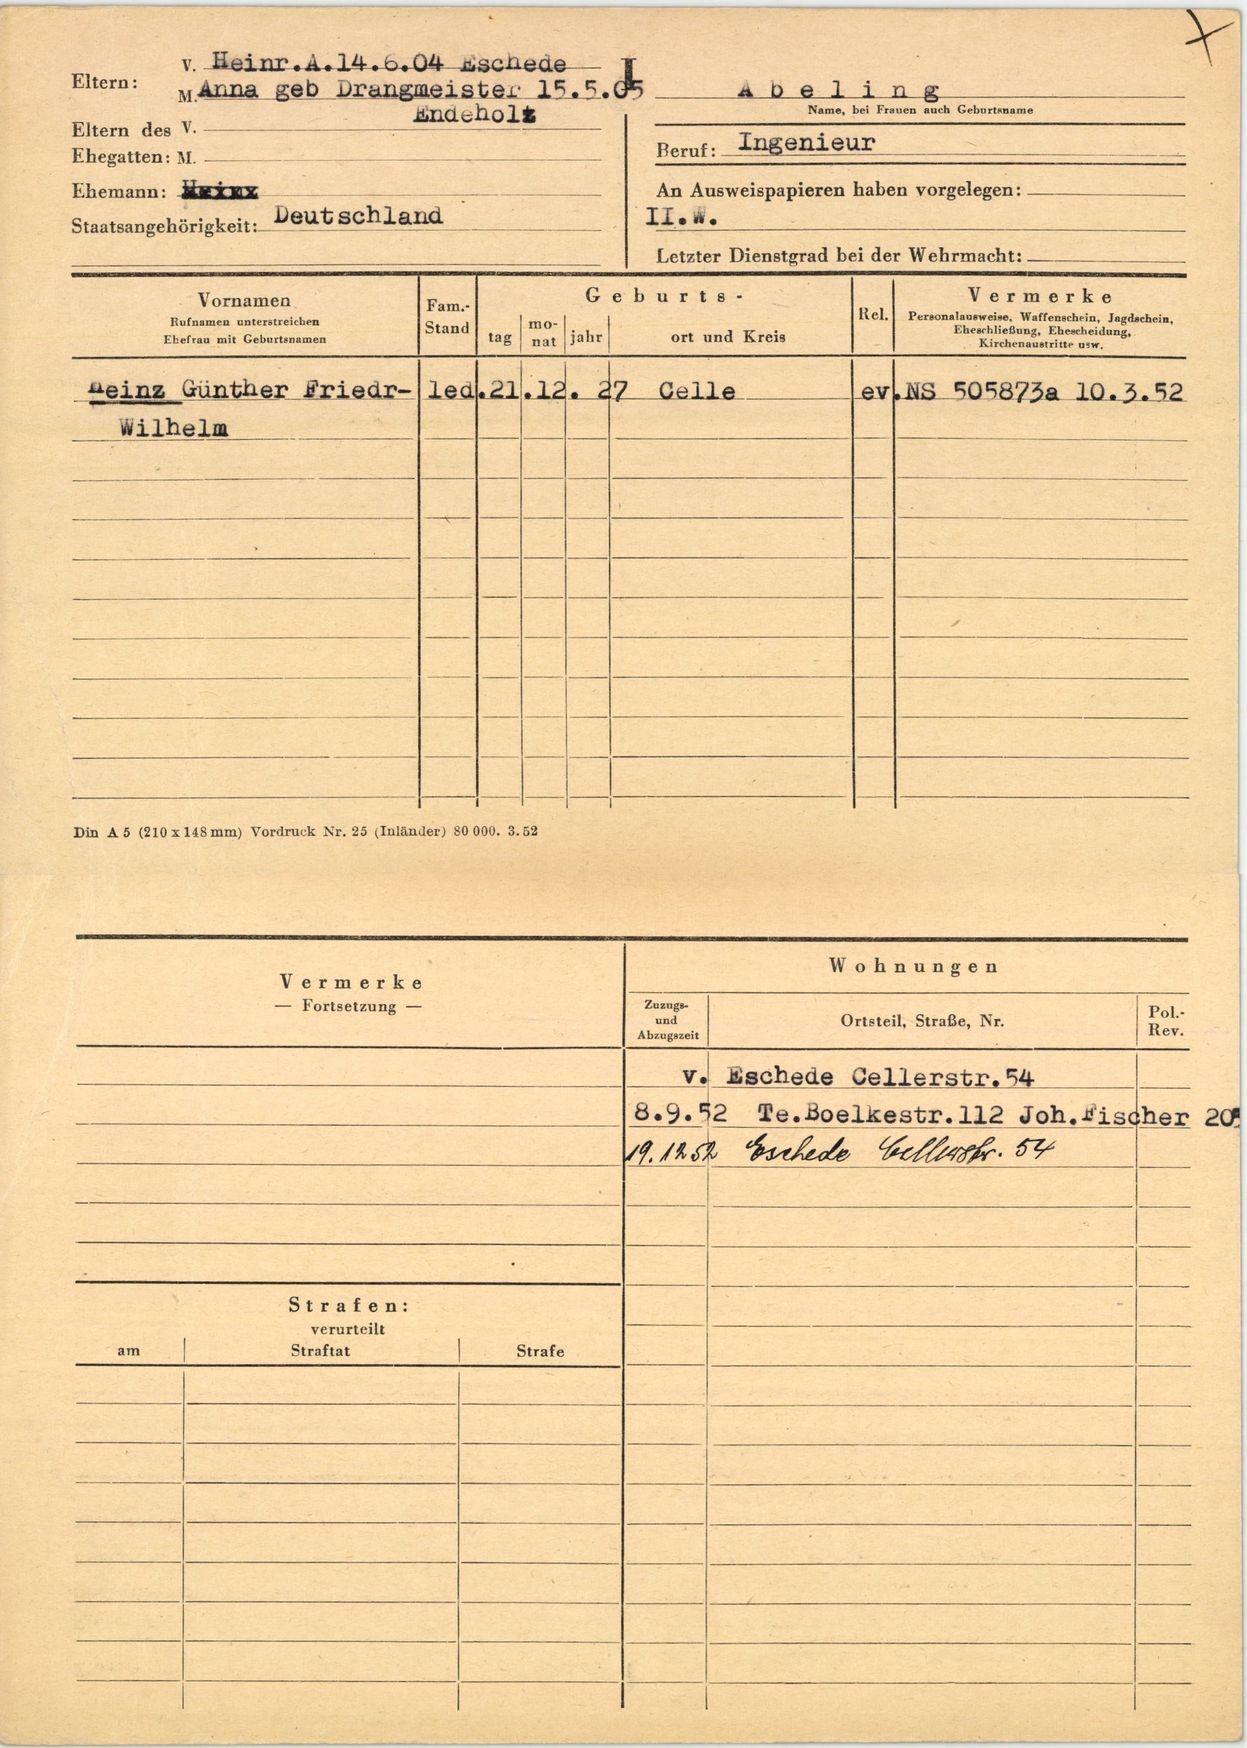
Abeling